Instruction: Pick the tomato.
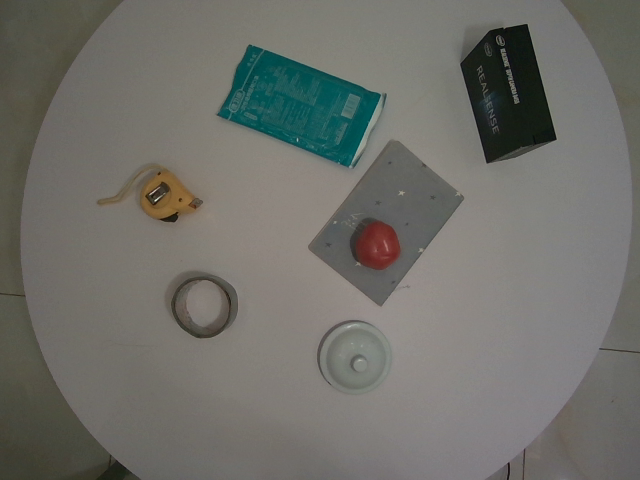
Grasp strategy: vertical